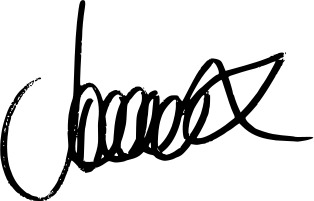
Signature of: jodie comer